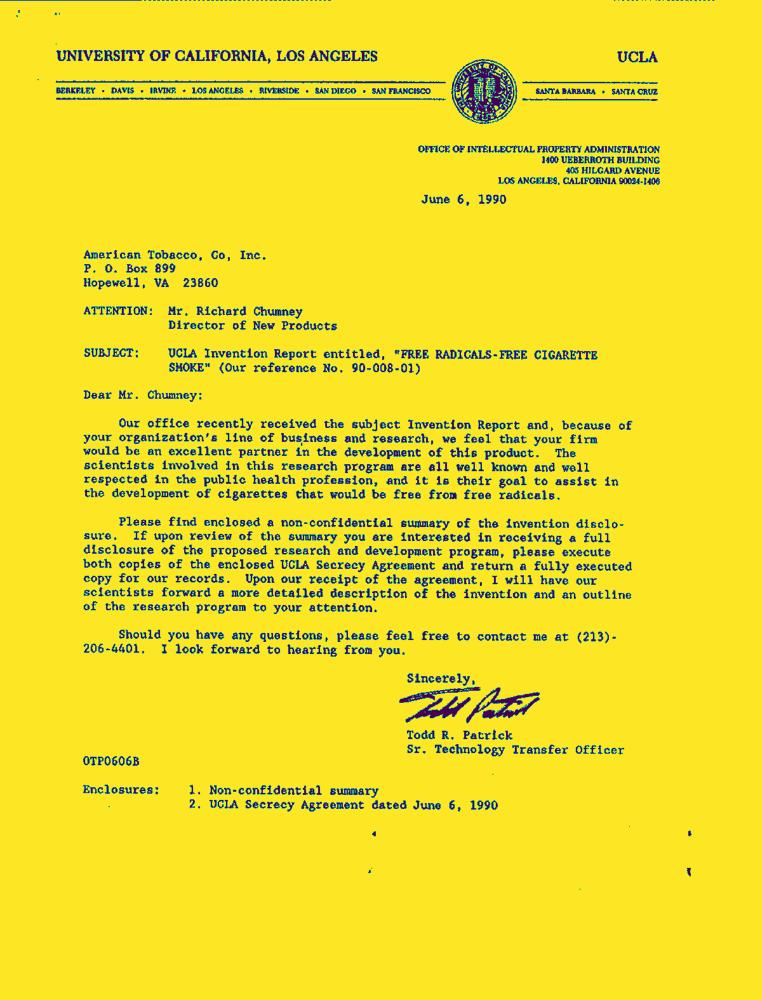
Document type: Letter-Doc